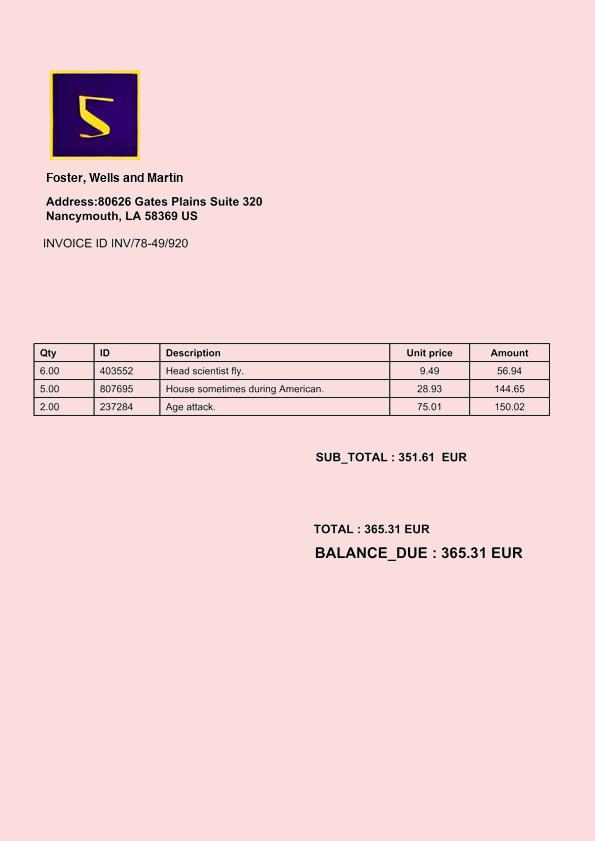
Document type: Invoice